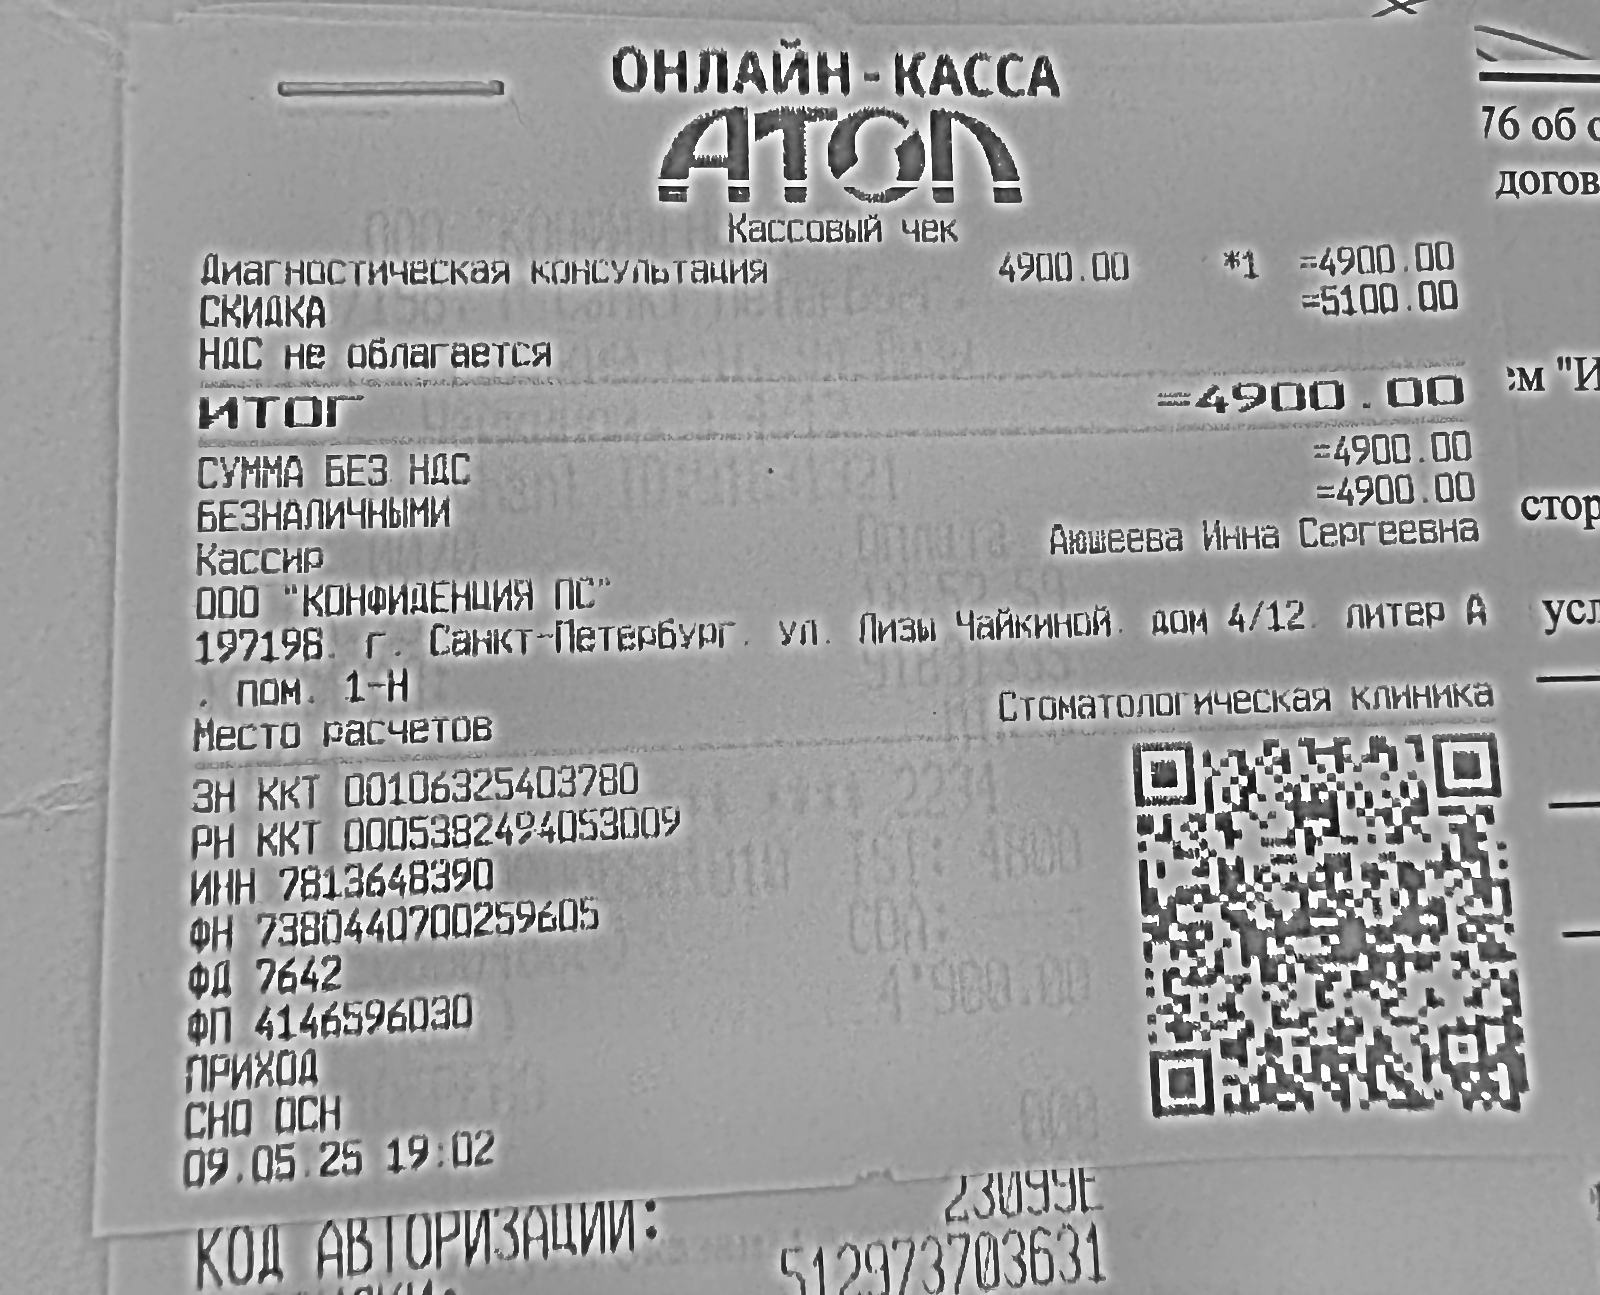
Продавец: 000 "КОНФИДЕНЦИЯ ПС"
ИНН: 7813648390
Дата: 09.05.25 19:02
Товары: Диагностическая консультация
Количество: 1.000
Цена: 4900.00
Сумма: 4900.00
Итого: 4900.00